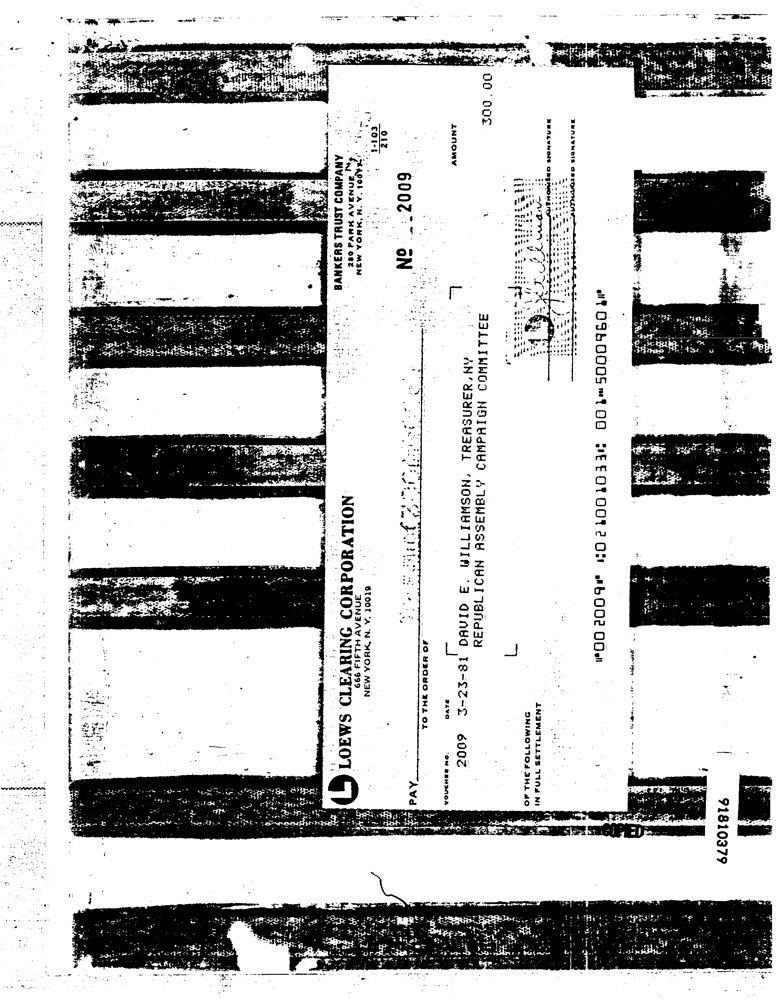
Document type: Invoice